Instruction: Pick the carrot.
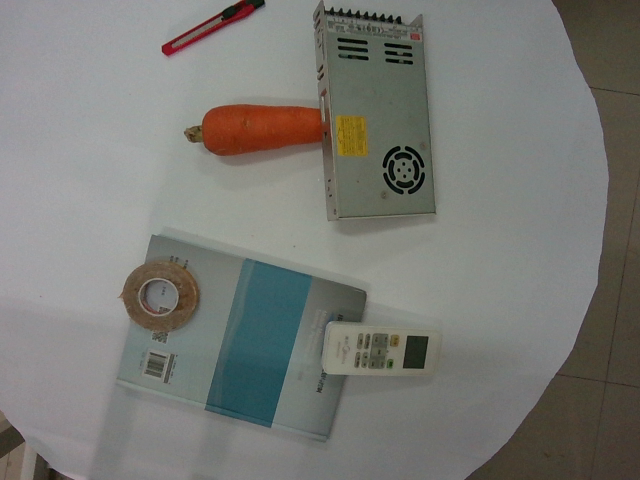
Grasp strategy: vertical